Question: What is the potential diagnosis?
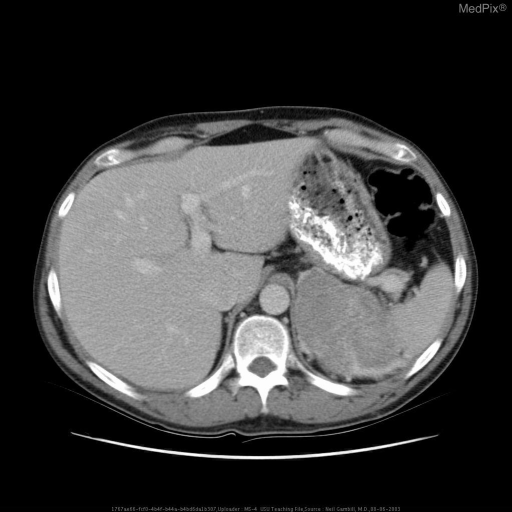
Answer: The possible diagnosis includes Hyperthyroidism, meduloblastoma, soft tissue sarcoma, incidentaloma, myeloolipoma, renal cell carcinoma, adrenal cortical carcinoma.